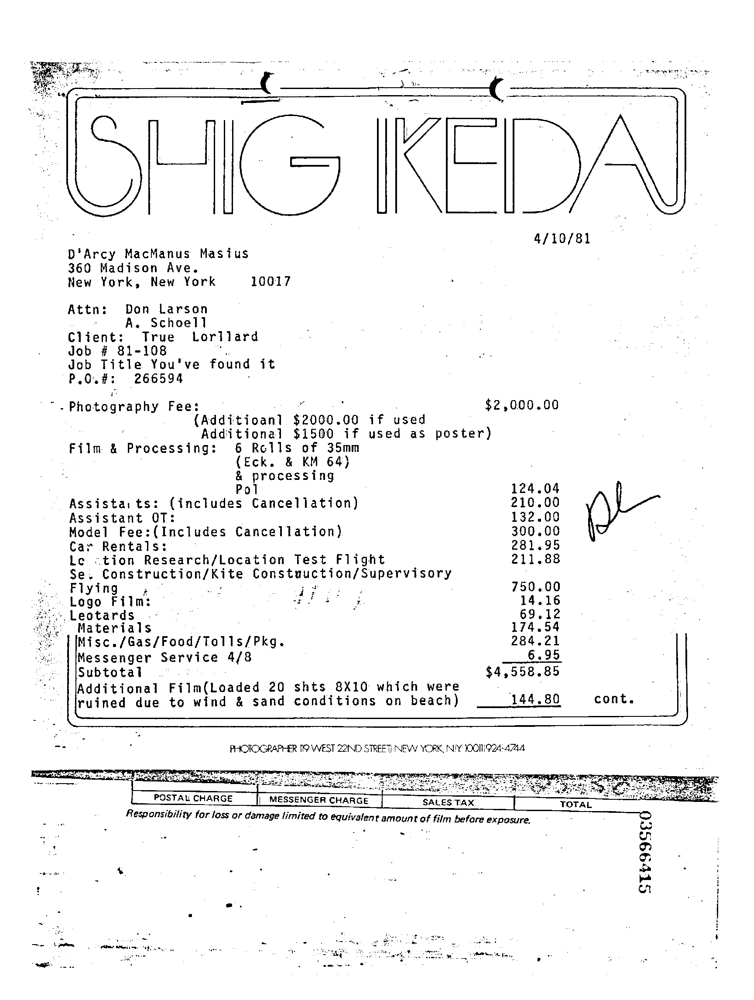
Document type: Invoice